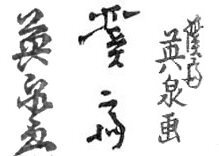
Signature of: keisai eisen